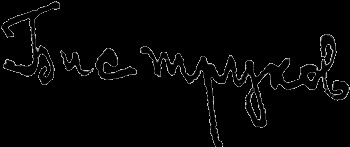
Signature of: vasyl bystrukov